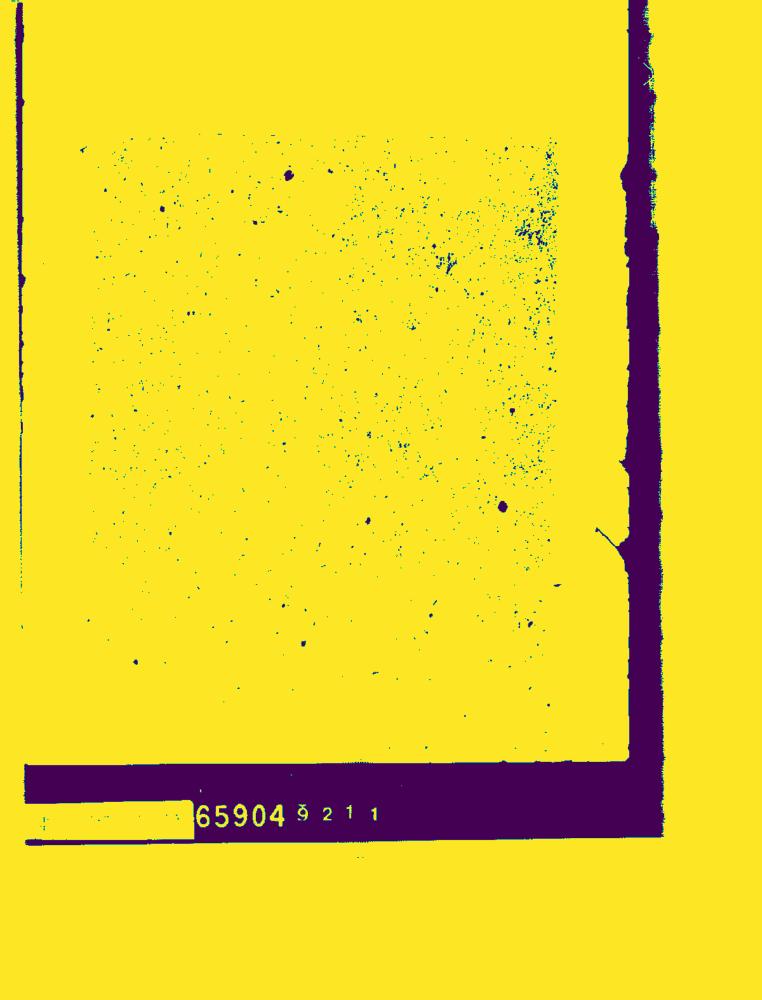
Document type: Letter-Doc